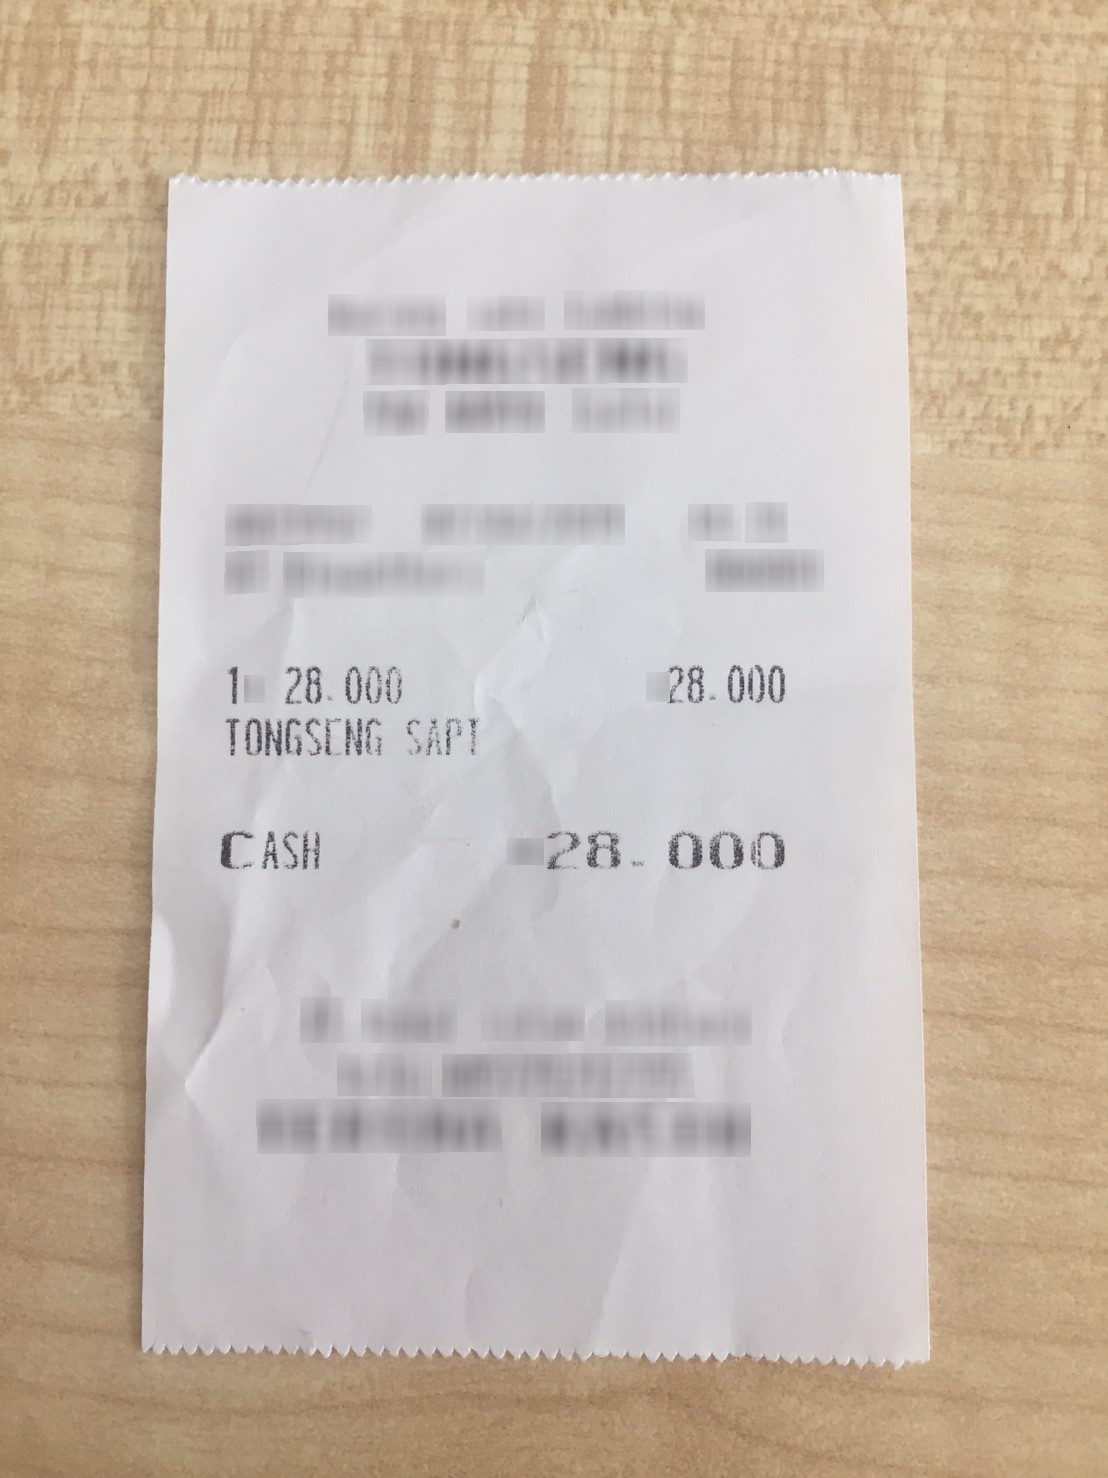
Number of items: 4
OCR text regions:
text: TONGSENG
text: SAPI
text: 1
text: 28.000
text: 28.000
text: CASH
text: 28.000